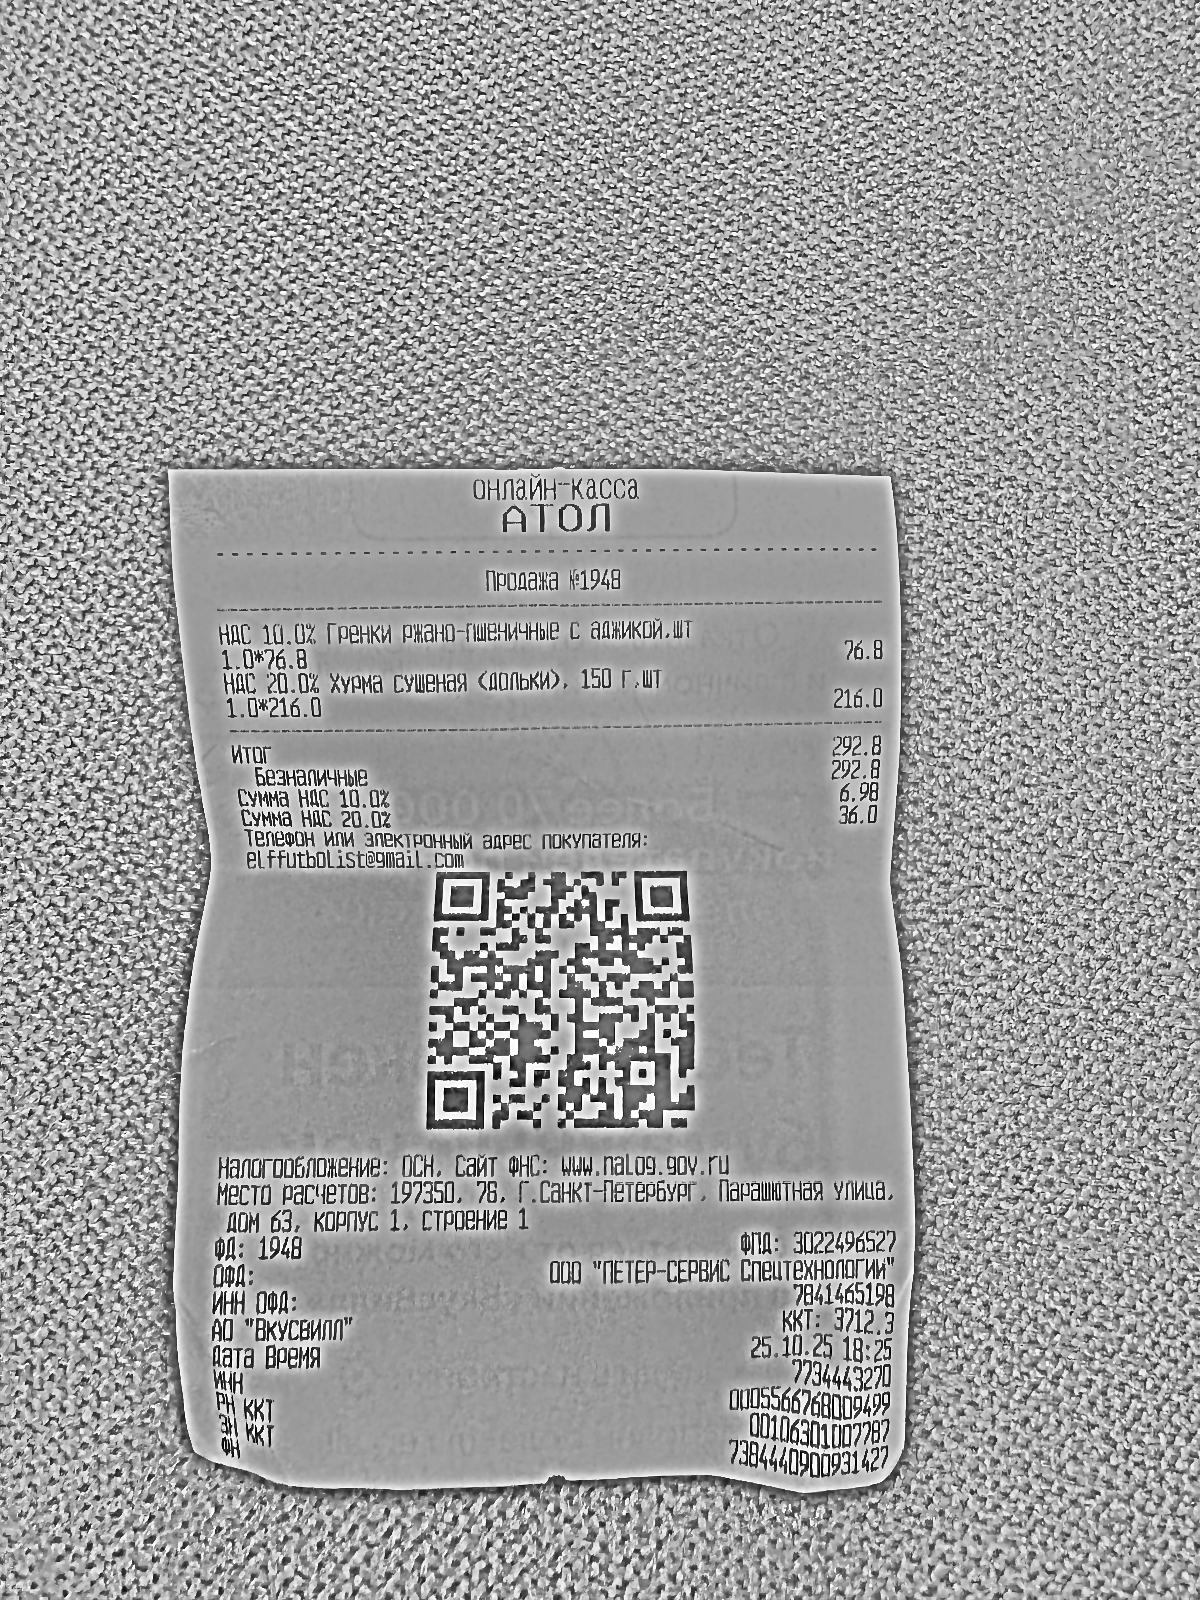
Продавец: АО "ВКУСВИЛЛ"
ИНН: 7734443270
Дата: 25.10.2025
Товары: Гренки ржано-пшеничные с аджикой. шт; Хурма сушеная (дольки), 150 г. шт
Количество: 1.0; 1.0
Цена: 76.8; 216.0
Сумма: 76.8; 216.0
Итого: 292.8